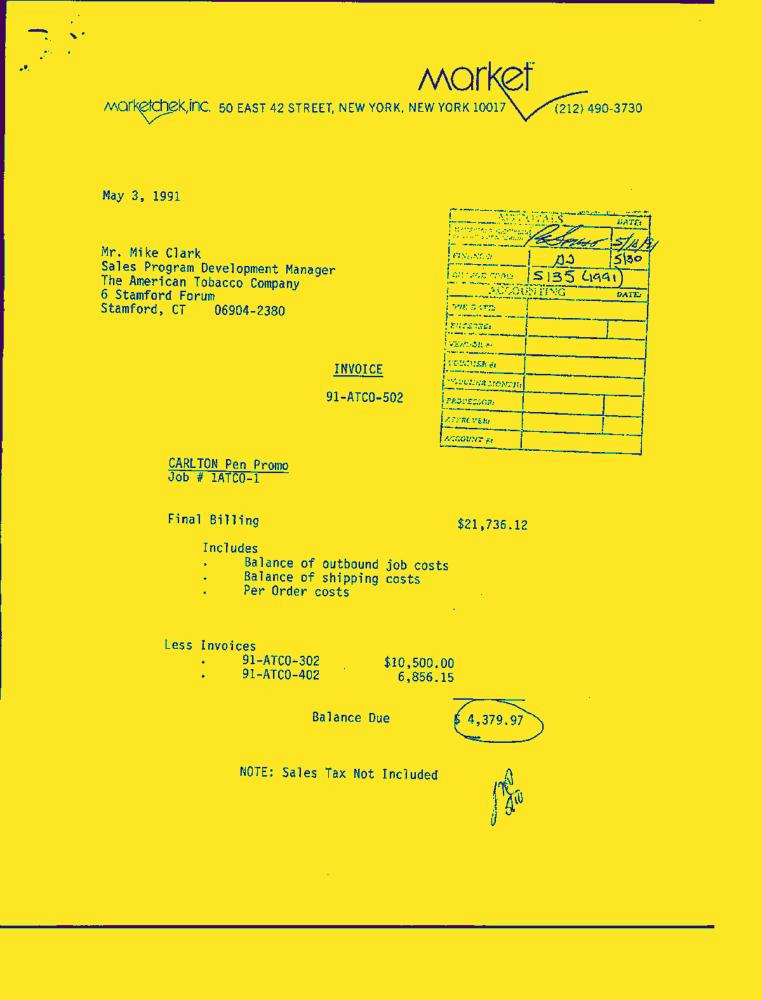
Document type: Invoice-Doc